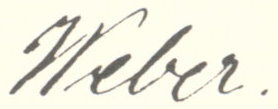
Signature of: friedrich weber